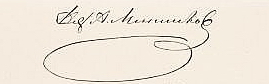
Signature of: alexander sergeyevich menshikov